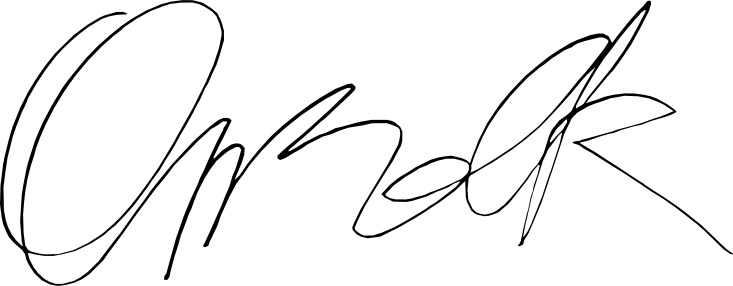
Signature of: yoo seung ok